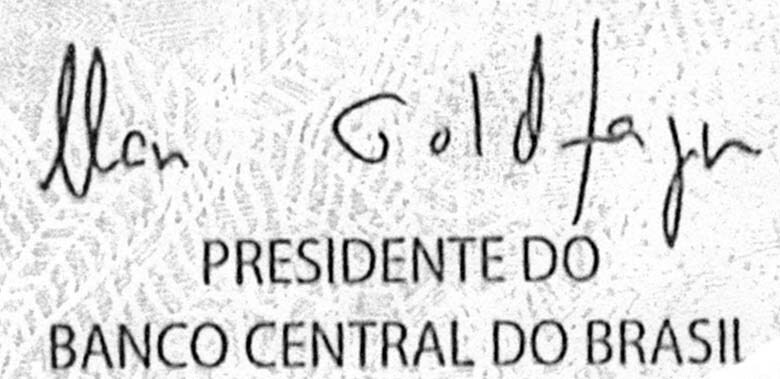
Signature of: ilan goldfajn